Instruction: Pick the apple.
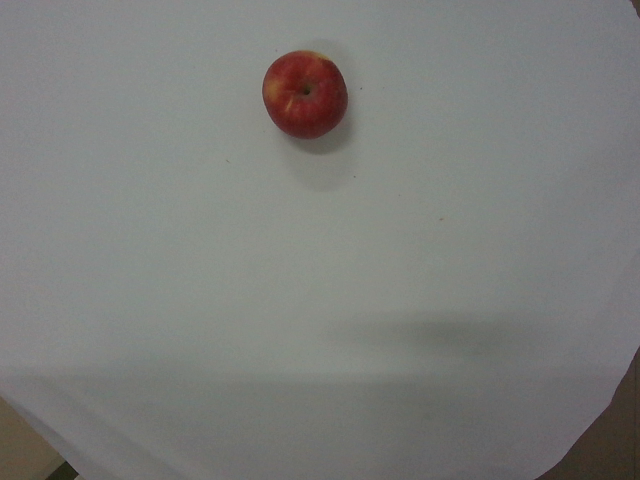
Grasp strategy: vertical